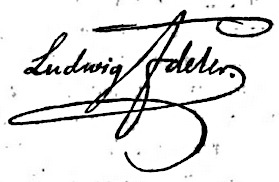
Signature of: julius ludwig ideler